Question: How is the history relevant to the case?
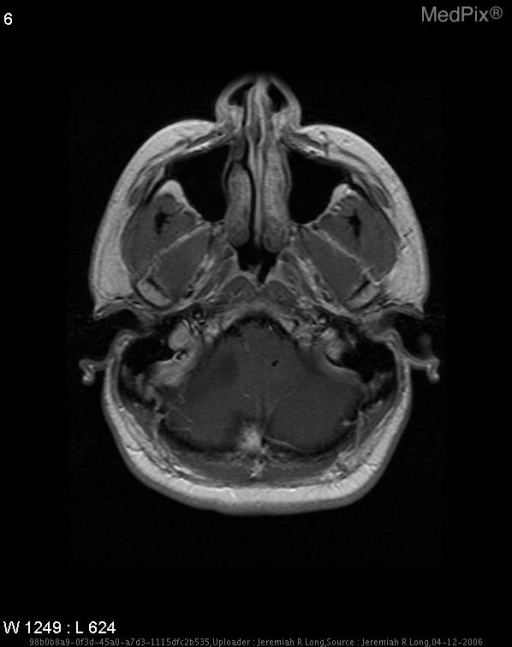
Answer: The patient's history of 26 year-old male with a history of a right posterior fossa mass. is key in understanding the case.